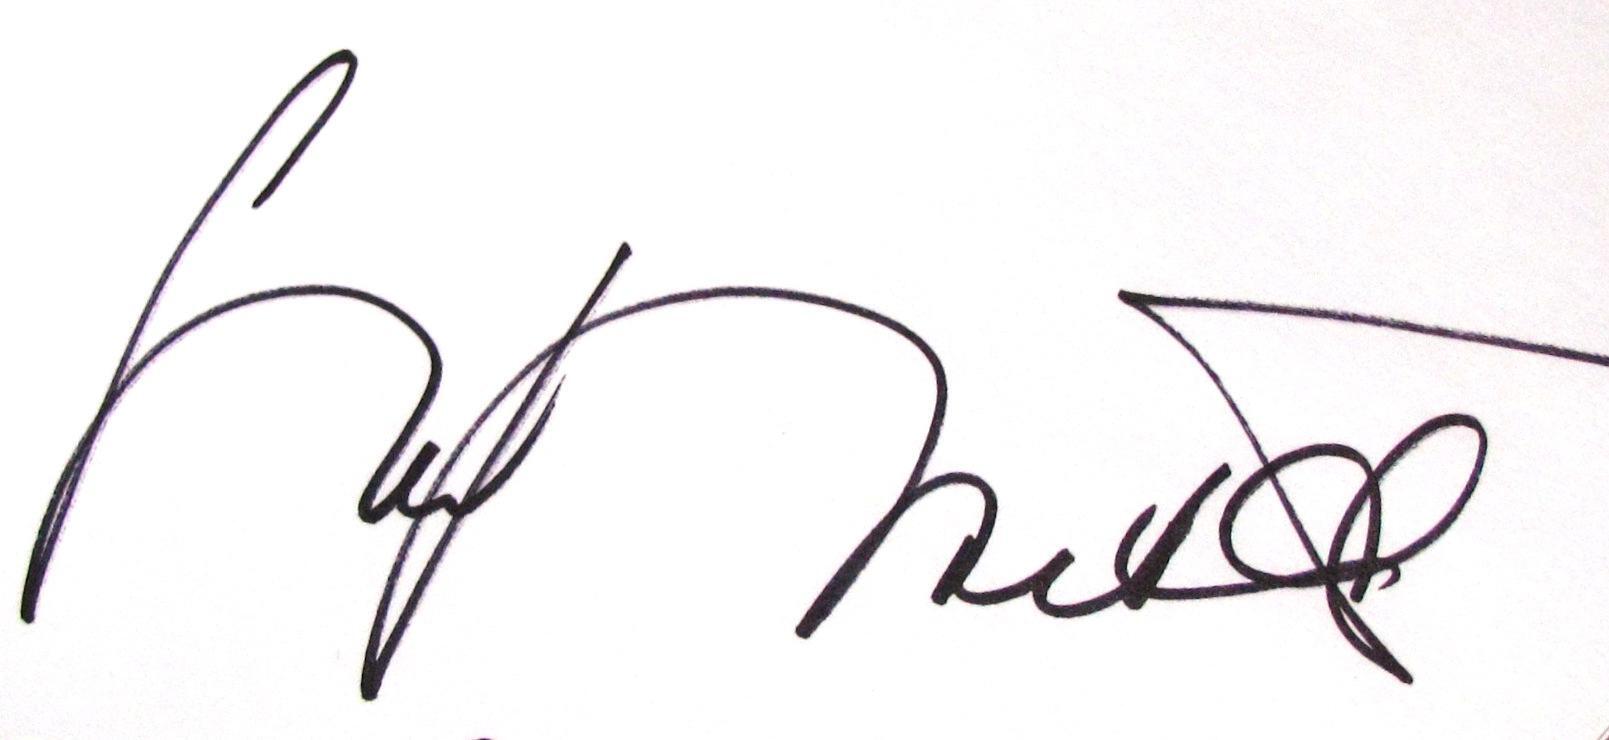
Signature of: iveta bartošová